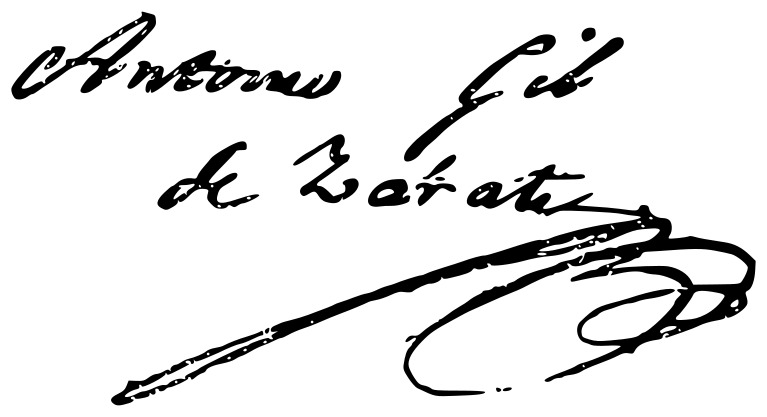
Signature of: antonio gil y zárate